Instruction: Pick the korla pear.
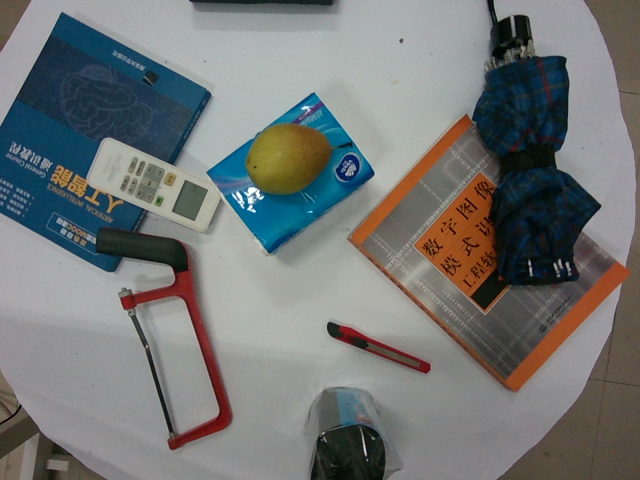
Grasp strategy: vertical